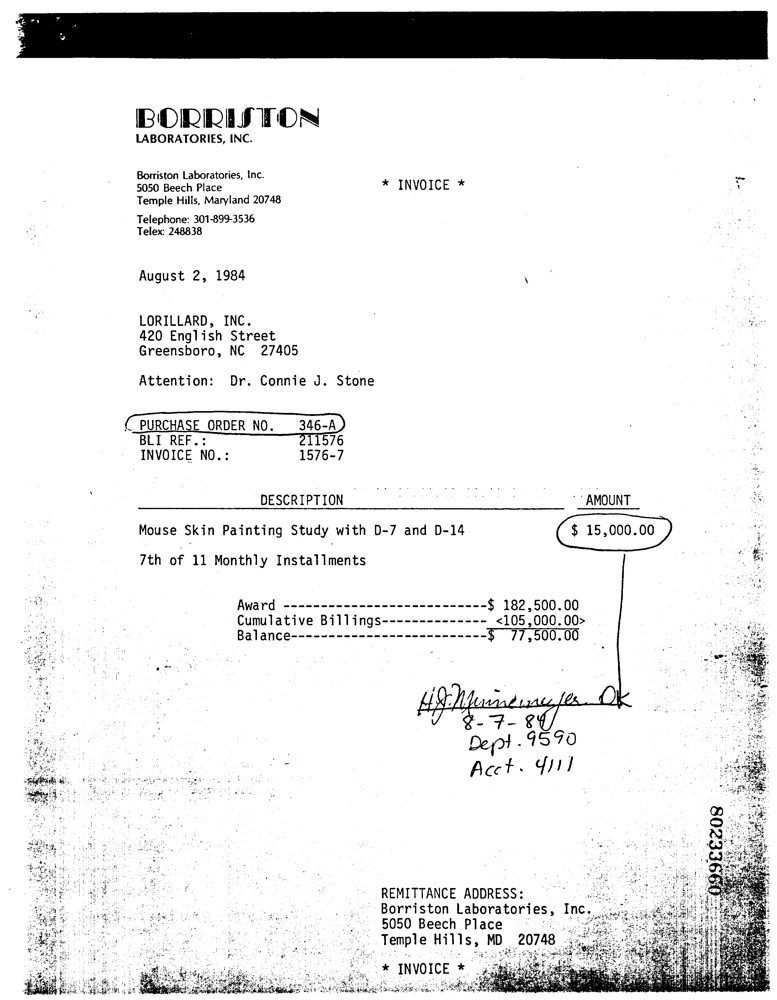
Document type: Invoice